Question: What is the earliest payment due date mentioned in the document?
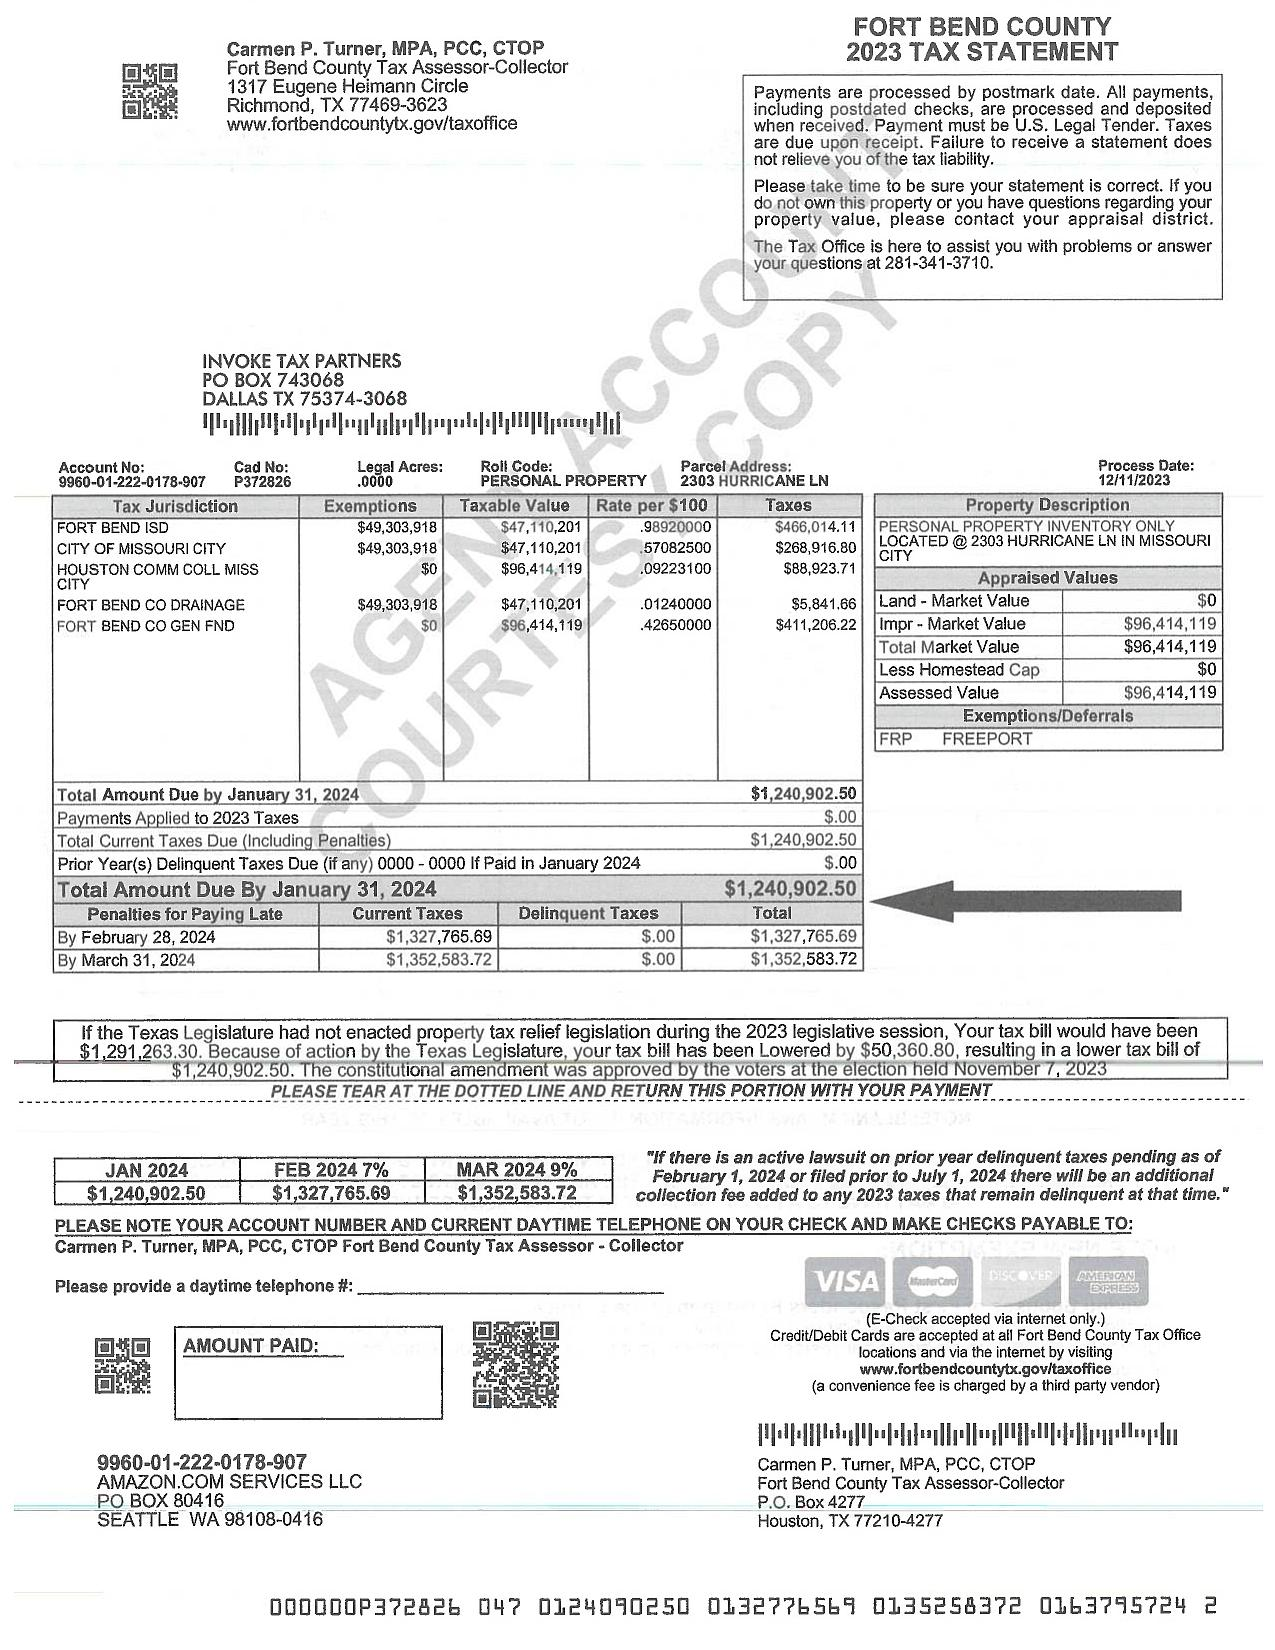
Answer: "28-Feb-24"